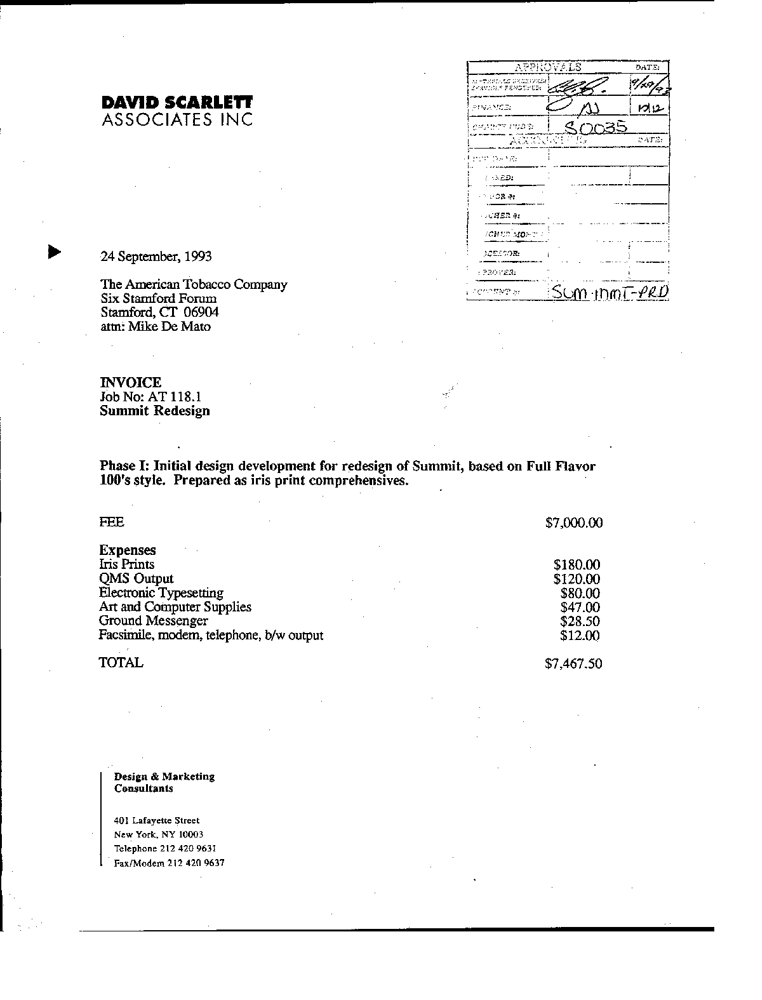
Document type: Invoice